Retrieve the amount in words, amount in figures, name of the payee, date on the cheque, and the bank name from the image.
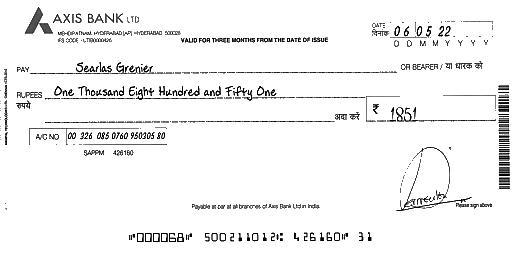
amt_in_words: One Thousand Eight Hundred and Fifty One
amt_in_figures: 1851
payee_name: Searlas Grenier
bank_name: AXIS BANK
cheque_date: 06/05/22